Question: Talk about the condition:
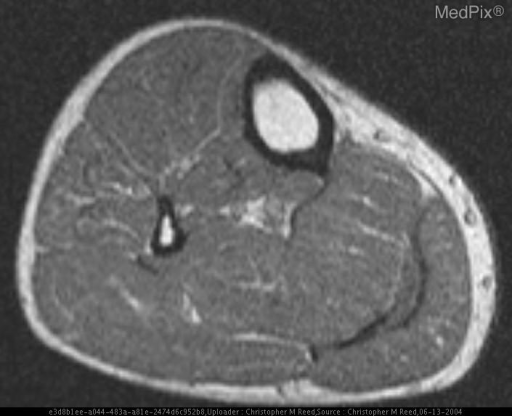
Answer: The disease is discussed as: The plantaris muscle, absent in 7-10% of the population, arises from the lateral supracondylar line of the distal femur just superior to the attachment of the lateral head of the gastrocnemius. The long thin muscle body lies just deep to the lateral head of the gastrocnemius coursing inferiorly a few inches before terminating in the plantaris tendon. The Plantaris tendon is unusually long and thin, coursing medially between the medial head of the gastrocnemius and the soleus, inserting on the calcaneus anterior and medial to the Achilles tendon insertion. The tendon may also insert into the distal Achilles tendon.

The plantaris muscle and tendon (as well as the gastrocnemius) is more prone to injury than the soleus muscle likely because it traverses two joints rather than just one.  Injury is felt to be related to dorsiflexion under tension, frequently a problem for runners, cyclists, and tennis players.

Plantaris muscle injuries have been described with anterior cruciate ligament and posterolateral corner knee injuries. Plantaris injury can be diagnosed confidently with MRI.  Findings include, increased T2 signal within the plantaris muscle or myotendinous junction, proximal retraction of the plantaris muscle body, fluid between the medial head of the gastrocnemius and soleus muscles, as well as associated injuries to other structures in the posterolateral compartment of the knee.

Treatment is usually conservative with analgesics and 4-8 weeks of decreased activity and potentially with splinting.